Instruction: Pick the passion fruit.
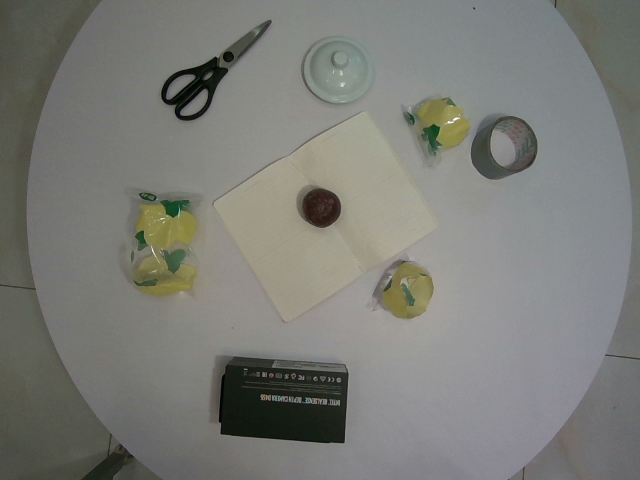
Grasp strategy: vertical